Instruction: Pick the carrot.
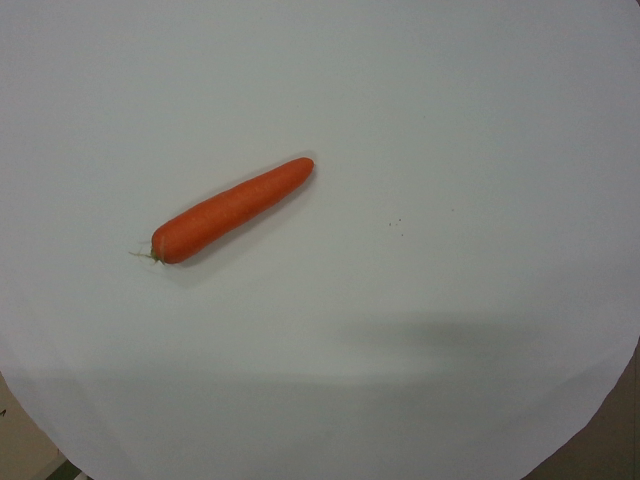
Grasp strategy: vertical